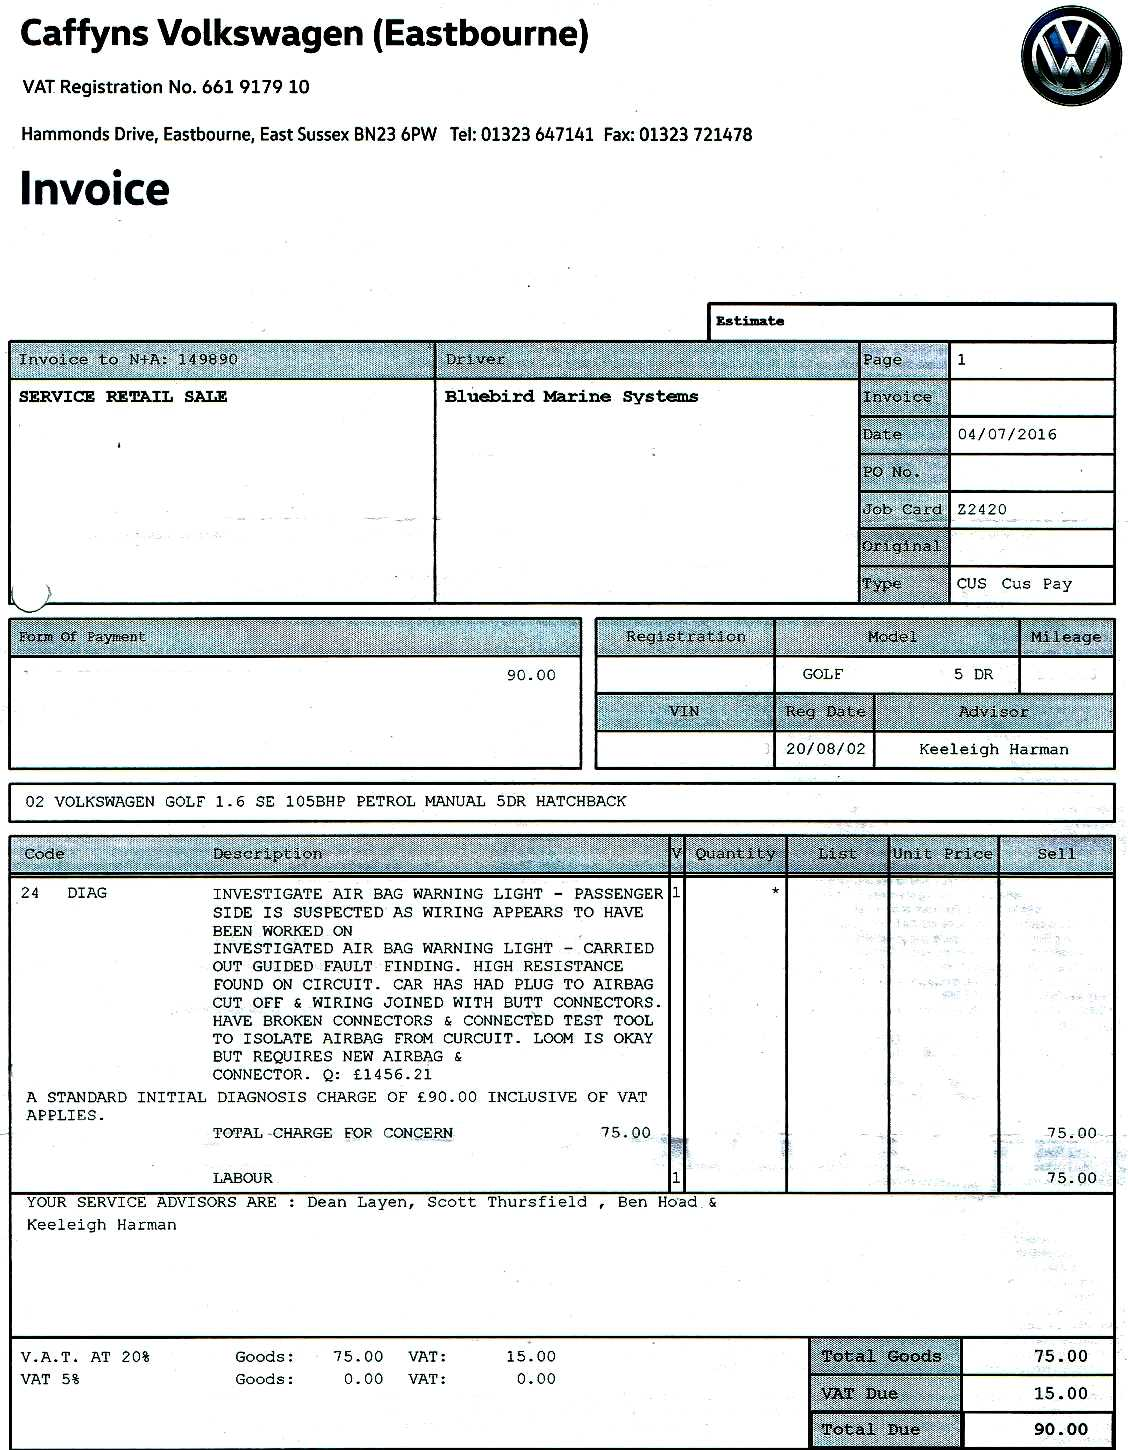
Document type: Invoice